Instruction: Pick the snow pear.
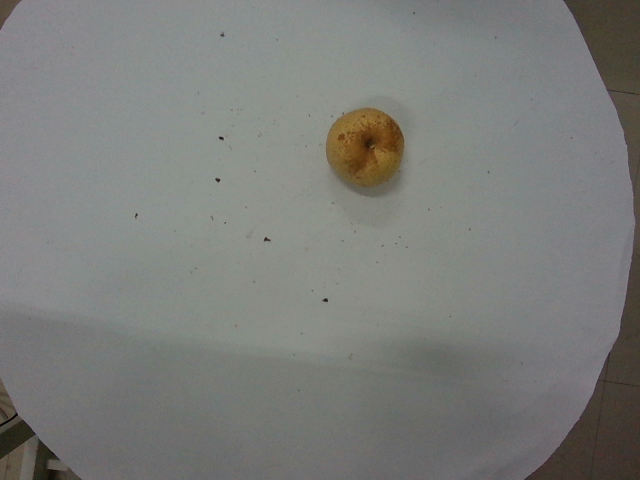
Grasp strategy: vertical